Question: What might the diagnosis be?
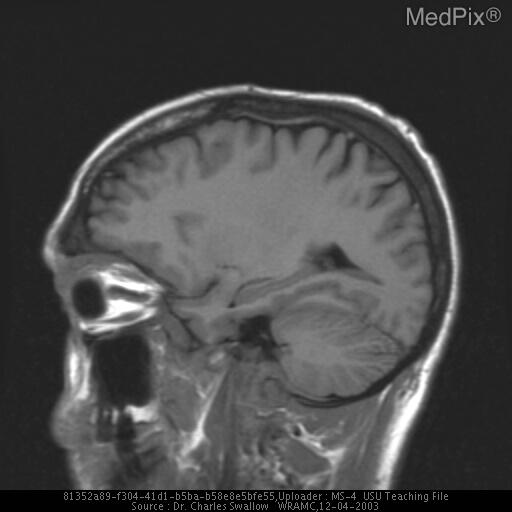
Answer: The possible diagnosis includes Metastatic tumors (carcinomas of lung, prostate, GI, renal, skin, (breast in female)); lacrimal gland lesions (infiltrative processes and epithelial neoplasms); mesenchymal tumors (fibroma, fibrosarcoma, leiomyosarcoma, fibrous histiocytoma, and rhabdomyosarcoma (most common orbit tumor in children)); neurogenic tumors (neurofibroma, Schwannoma, and gliomas and meningiomas of the optic nerve); inflammations; structural lesions (dermoid cysts and mucoceles); vascular neoplastic lesions; lymphoproliferative lesions..